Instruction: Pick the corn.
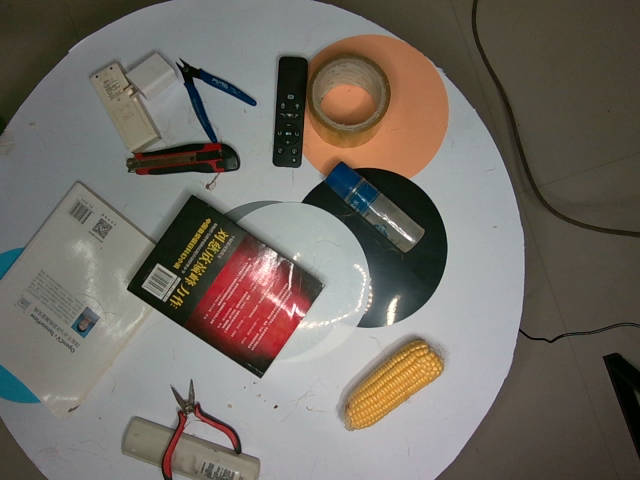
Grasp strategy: vertical